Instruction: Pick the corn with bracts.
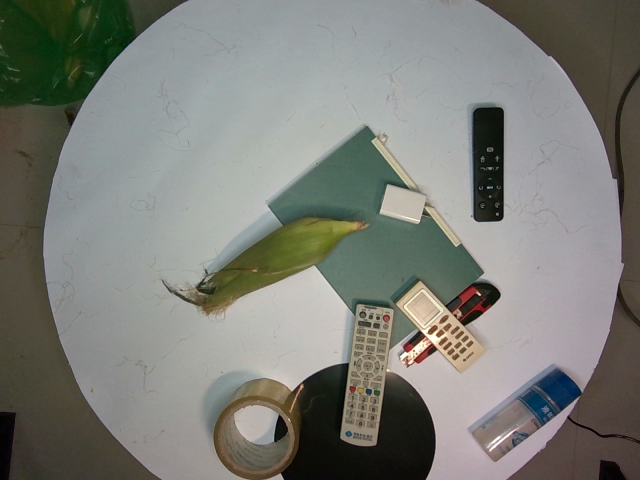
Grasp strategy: vertical